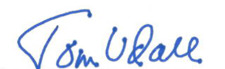
Signature of: tom udall